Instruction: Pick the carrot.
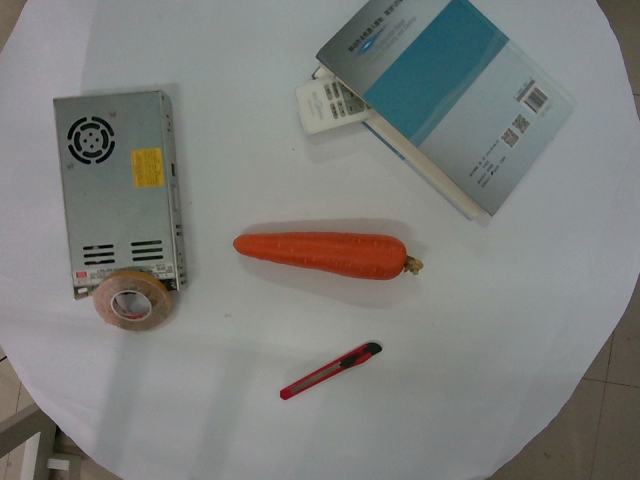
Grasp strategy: vertical